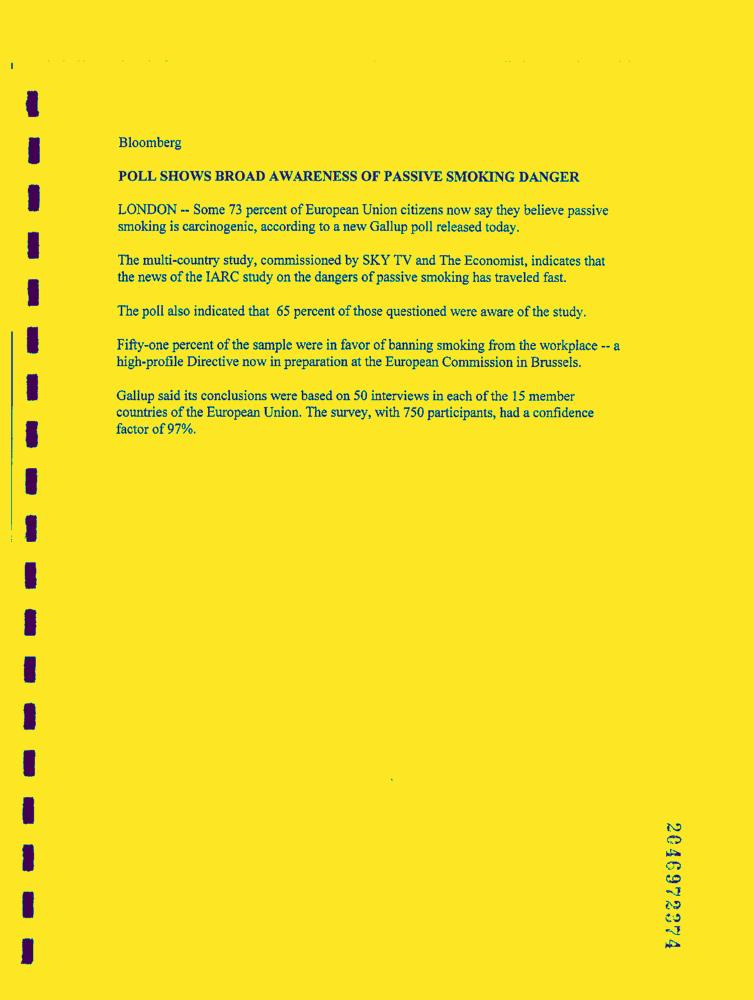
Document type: News-Article